Question: What is the property identification or parcel number listed?
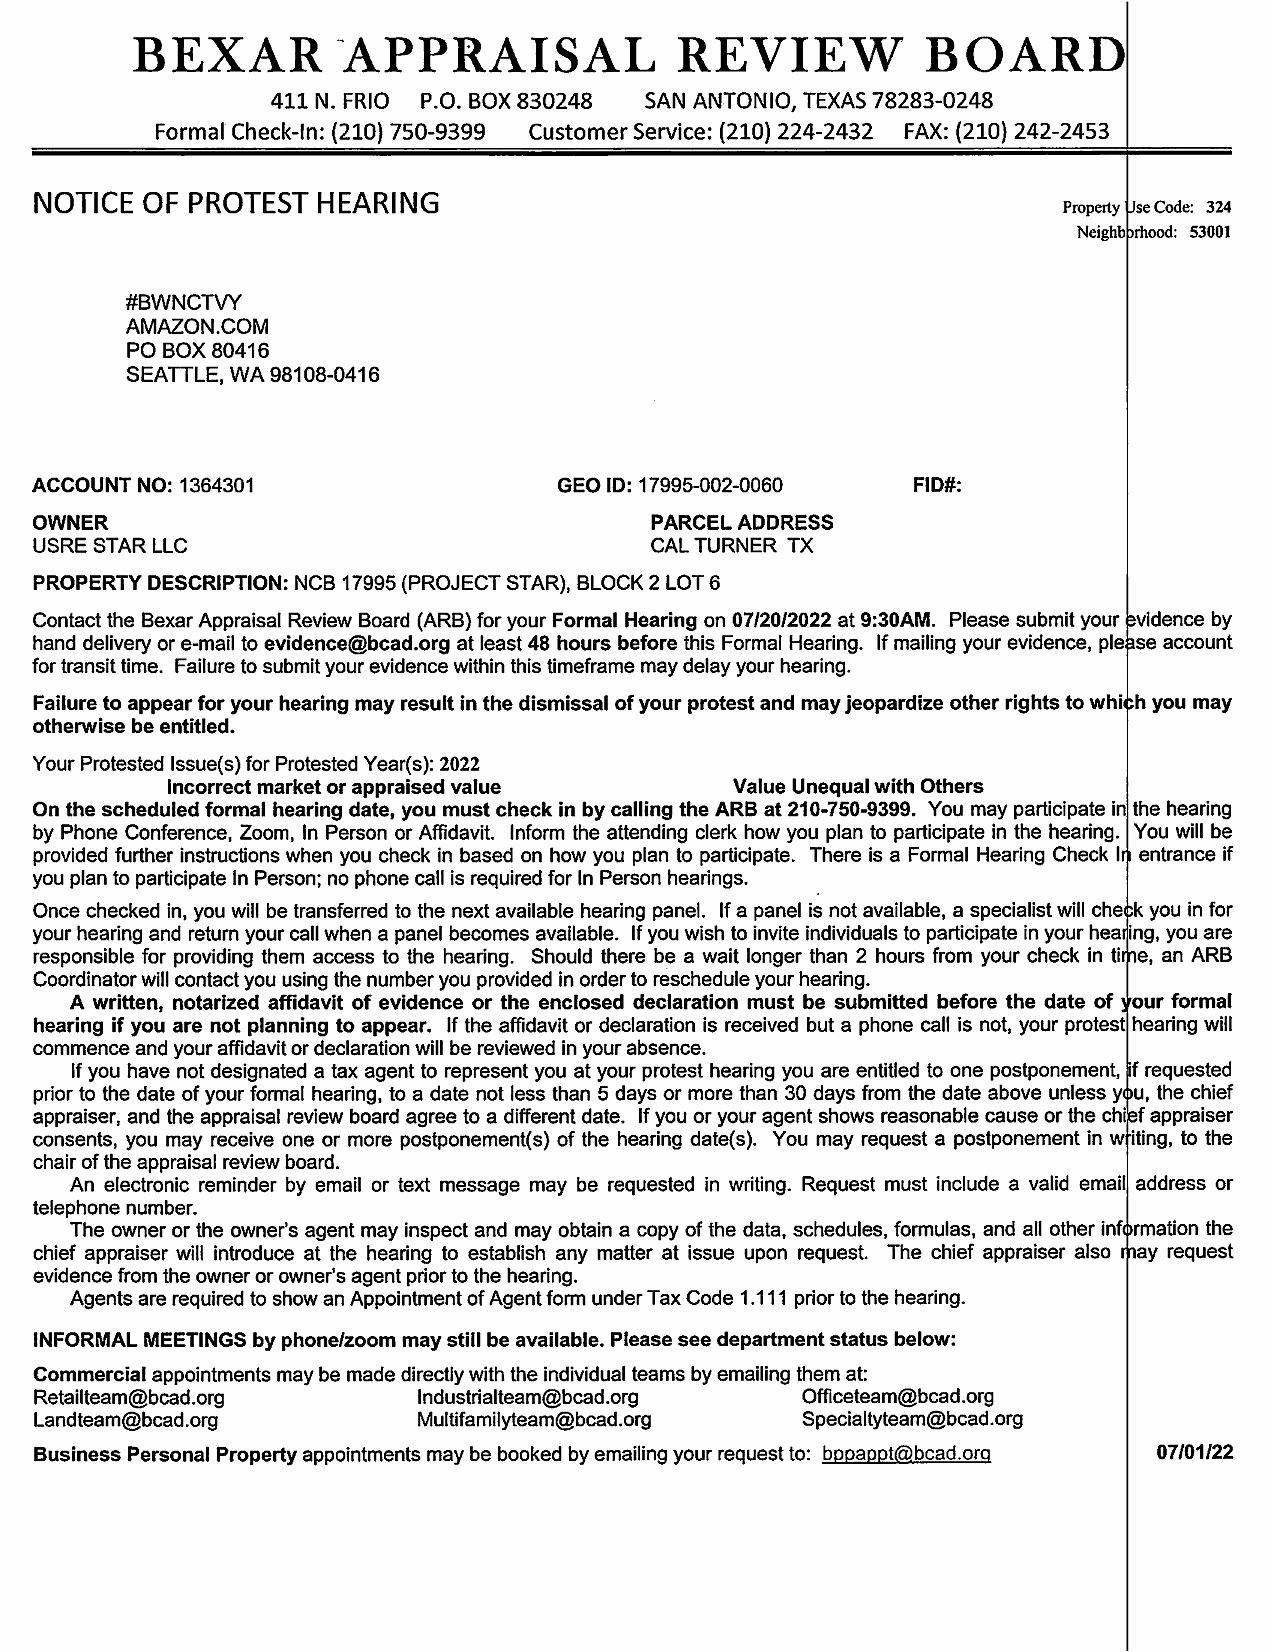
Answer: "17995-002-0060"